Question: Describe the condition in detail:
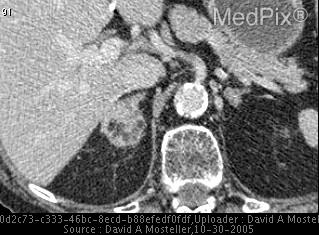
Answer: The disease is discussed as: Adrenal myelolipoma is a benign neoplasm composed of adipose tissue and hematopoietic elements that are usually small and asymptomatic. These tumors are generally discovered incidentally at autopsy or imaging studies performed for other reasons (0.08-0.2% at autopsy). Extra-adrenal sites include the pelvis, thorax and retroperitoneum. They are typically unilateral and variable in size from mm to 30cm. There is an equal incidence in males and females with slight predilection in the Caucasian population. These neoplasms typically occur in the fifth to seventh decades, and no death rate is reported in the literature due to the rarity of these tumors.

CT is the imaging modality of choice for these lesions which can be diagnosed macroscopically by focal fatty density within the mass. Occasionally, discrete calcifications can be found in small amounts along with a thin rim of residual adrenal cortex. MRI can also accurately depict both microscopic and macroscopic fat through chemical shift imaging and explicit fat saturation technique. Ultrasound is typically not used for the characterization of adrenal neoplasms, but has been known to find them incidentally.

It is believed that these tumors might represent an extramedullary site of hematopoiesis or that they arise from metaplasia of the reticuloendothelial cells of capillaries in the adrenal gland in response to stimuli (ie. necrosis, infection, stress).

These lesions are usually asymptomatic but might result in complications such as rupture (rare-only 11 reported cases as of 2003), tumor necrosis and retroperitoneal hemorrhage, and mechanical compression from tumor bulk. Myelolipomas do not undergo malignant transformation and they are rarely associated with endocrine disorders. However, Conn’s and Cushing’s syndromes as well as congenital adrenal hyperplasia have been documented in the literature (25 cases reported by one study).

Small asymptomatic tumors are generally monitored clinically while symptomatic lesions are treated by adrenalectomy. Large asymptomatic tumors are occasionally removed surgically to prevent rupture, and transcatheter embolization is used prior to surgery to stop bleeding of ruptured tumors. As most adrenal myelolipomas are small, asymptomatic, and discovered incidentally, surgery is rarely required.